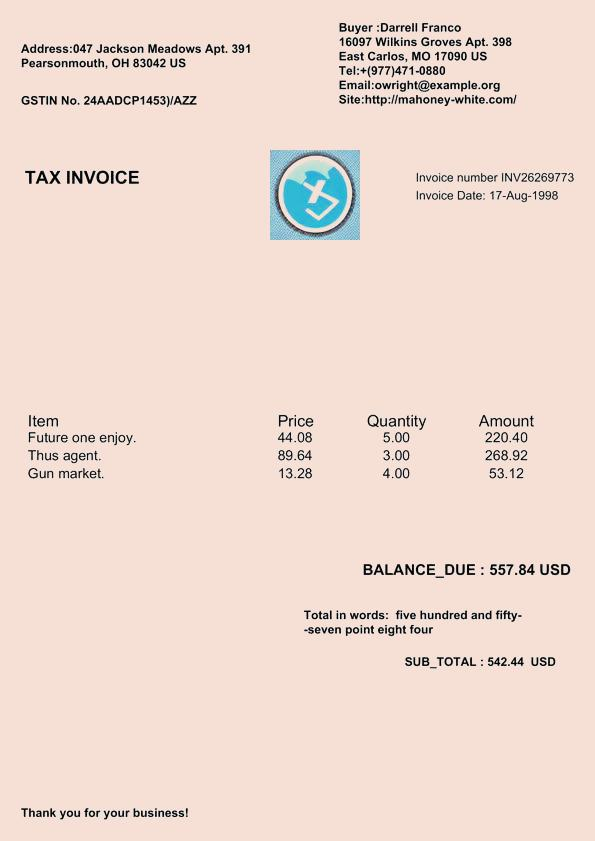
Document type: Invoice